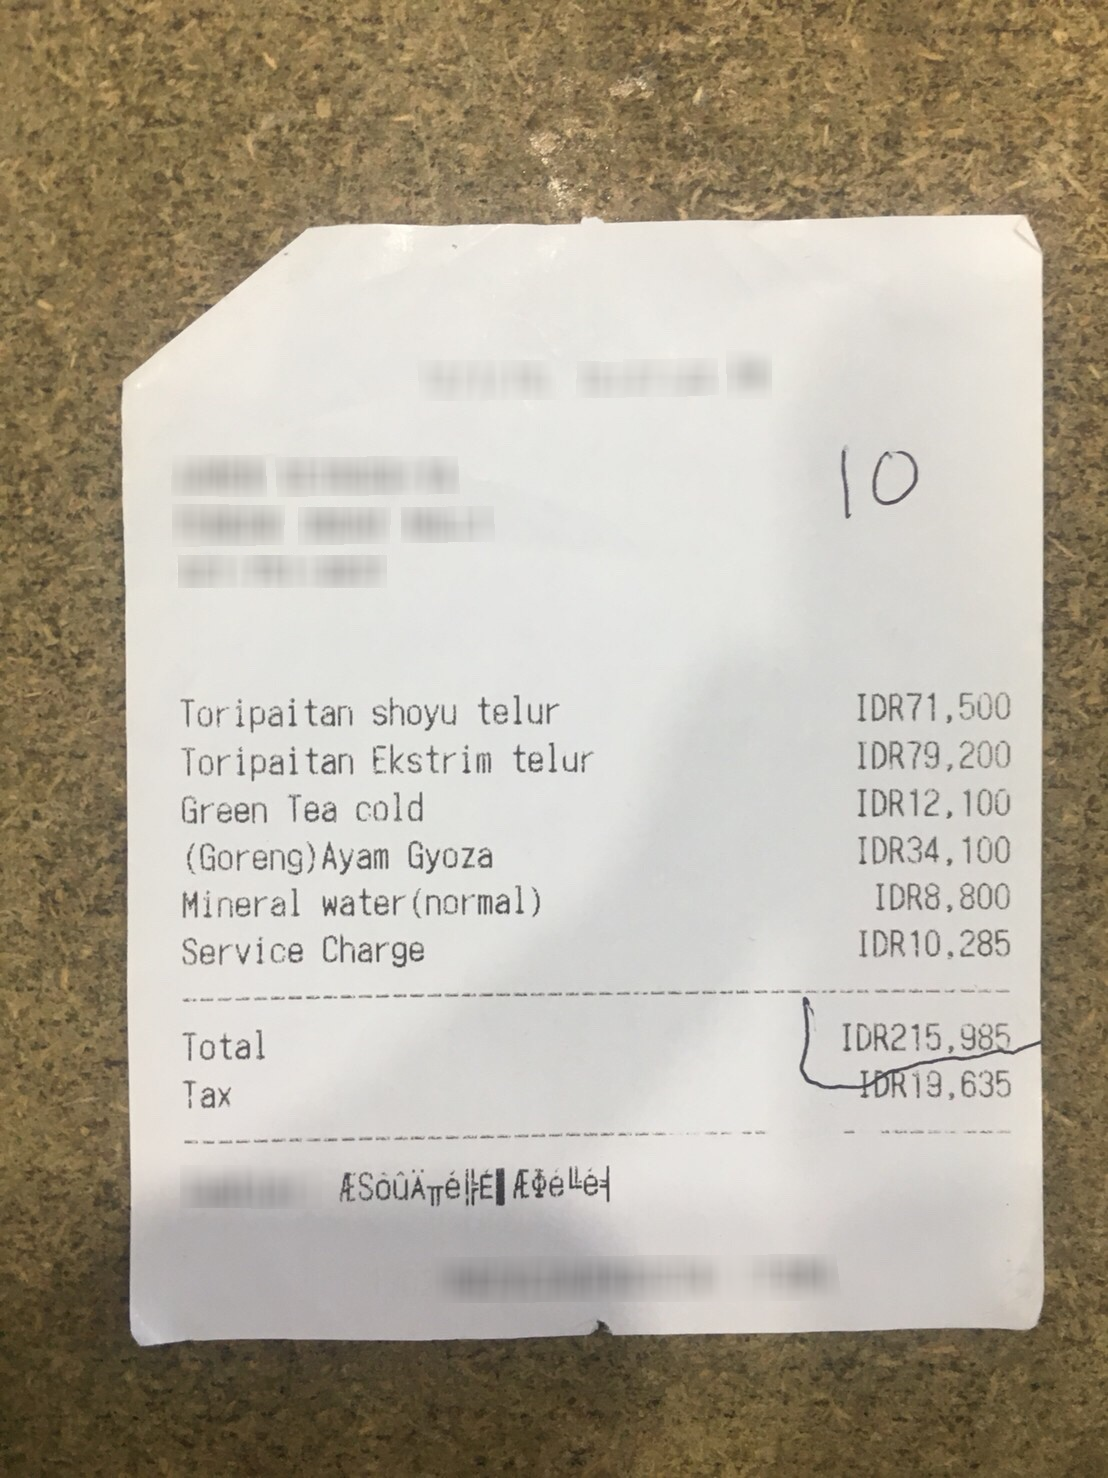
Number of items: 5
Service charge: 10,285
Tax: 19,635
Total: 215,985
OCR text regions:
text: Toripaitan
text: shoyu
text: telur
text: IDR
text: 71,500
text: Toripaitan
text: Ekstrim
text: telur
text: IDR
text: 79,200
text: Green
text: Tea
text: cold
text: IDR
text: 12,100
text: (Goreng)Ayam
text: Gyoza
text: IDR
text: 34,100
text: Mineral
text: water(normal)
text: IDR
text: 8,800
text: Tax
text: IDR
text: 19,635
text: Service
text: Charge
text: IDR
text: 10,285
text: Total
text: IDR
text: 215,985